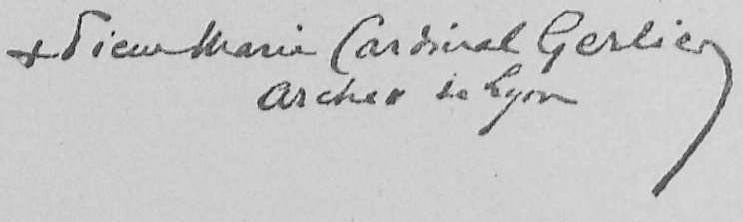
Signature of: pierre marie gerlier